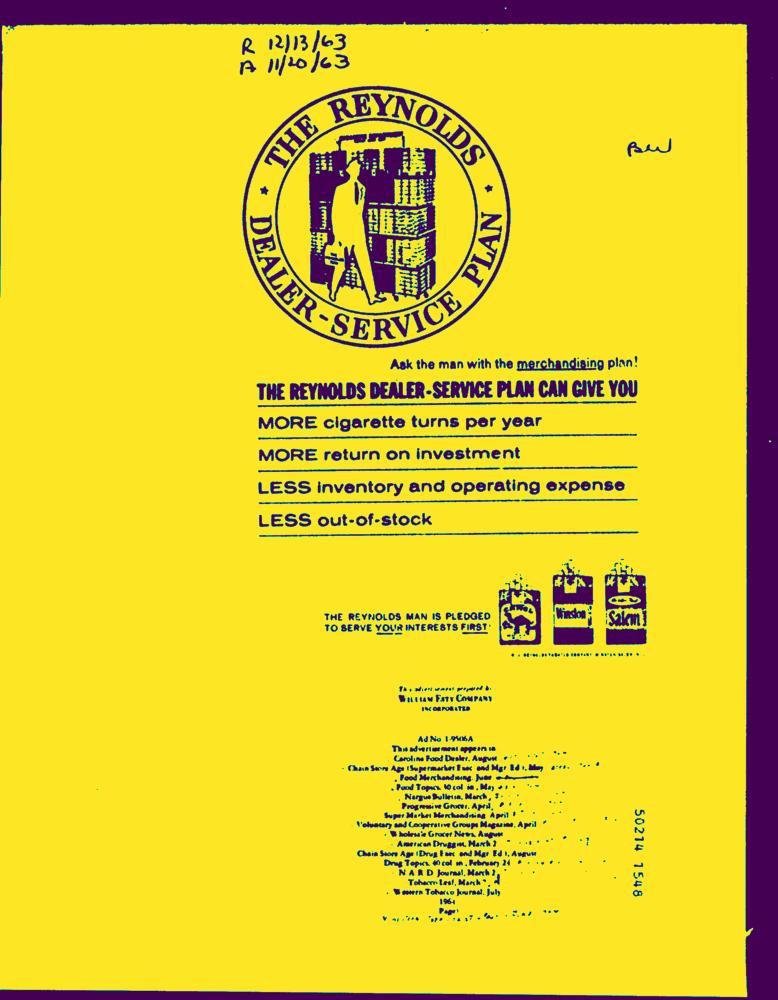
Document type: AD